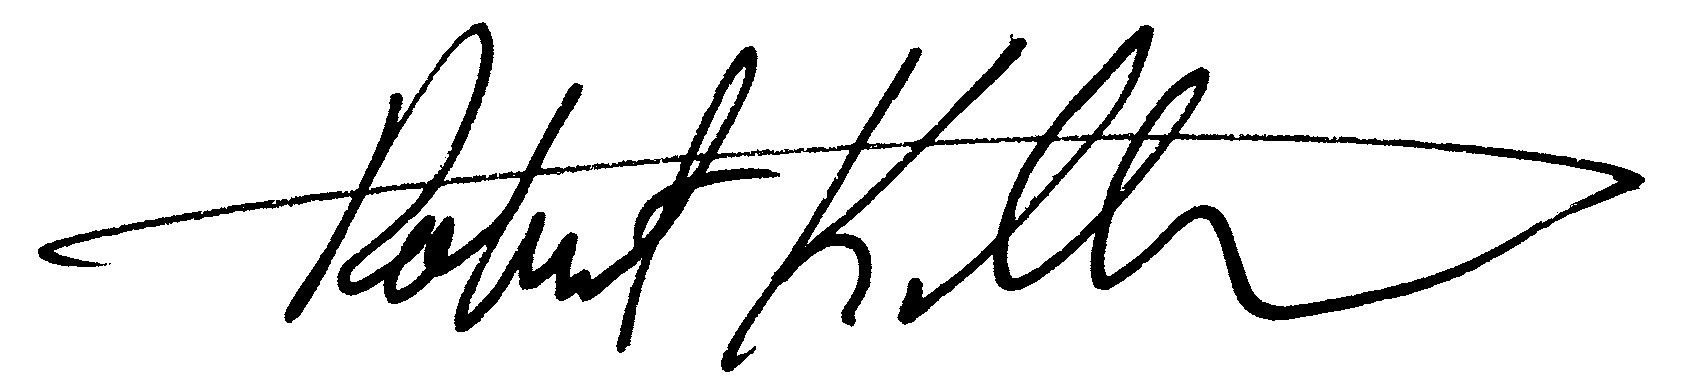
Signature of: kelly ortberg